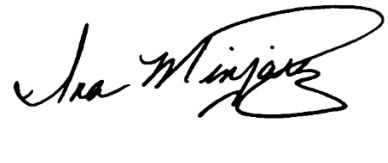
Signature of: ina minjarez